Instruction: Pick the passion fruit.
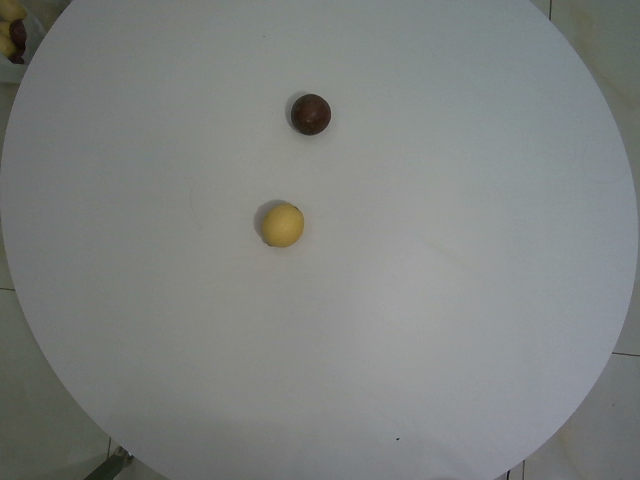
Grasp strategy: vertical